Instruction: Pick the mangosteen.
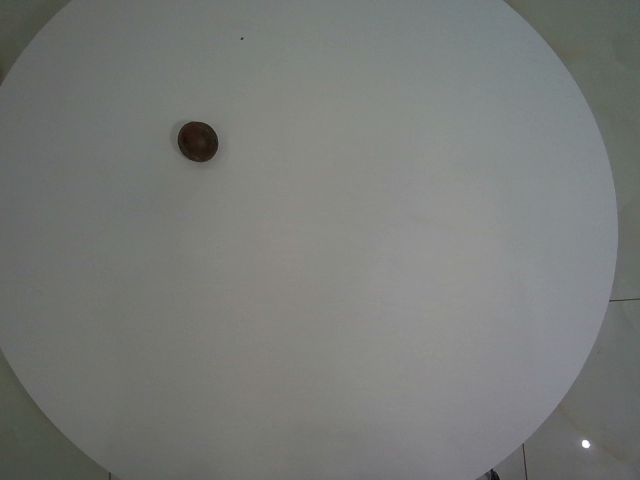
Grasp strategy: vertical